Question: What is the main concern?
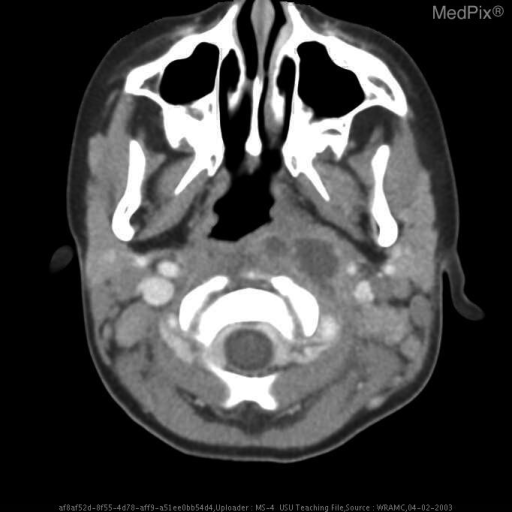
Answer: The findings suggest The is an irregularly margined fluid collection in left lateral retropharyngeal space measuring 1.3 x 2.7 cm at its level of greatest area in the axial plane. Although the slice thickness is not noted the lesion extends from the nasopharynx to the oropharynax and in all likelyhood inferiorly in the retropharyngeal space.  There is only minimal enchancement of the margin of the lesion.. Irregularly margined fluid collection in left lateral retropharyngeal space measuring 1.3 x 2.7 cm in AP and transverse dimension.  Not well circumscribed or encapsulated.. The patient might have a history of Patient reported 1 ? weeks of sore neck and mild throat pain that became acutely severe the night prior to initial presentation.  Patient complained of inability to move neck secondary to pain and mother noticed left sided neck fullness and reported intermittent fevers.   On presentation, a lateral X-ray showed increased retropharyngeal space width and CT demonstrated phlegmon vs. abscess.  Patient was I/D’d 2 days prior to this study with no pus drainage and no clinical improvement.  Patient was started on IV clindamycin on admission..